Question: How is the property described in the document?
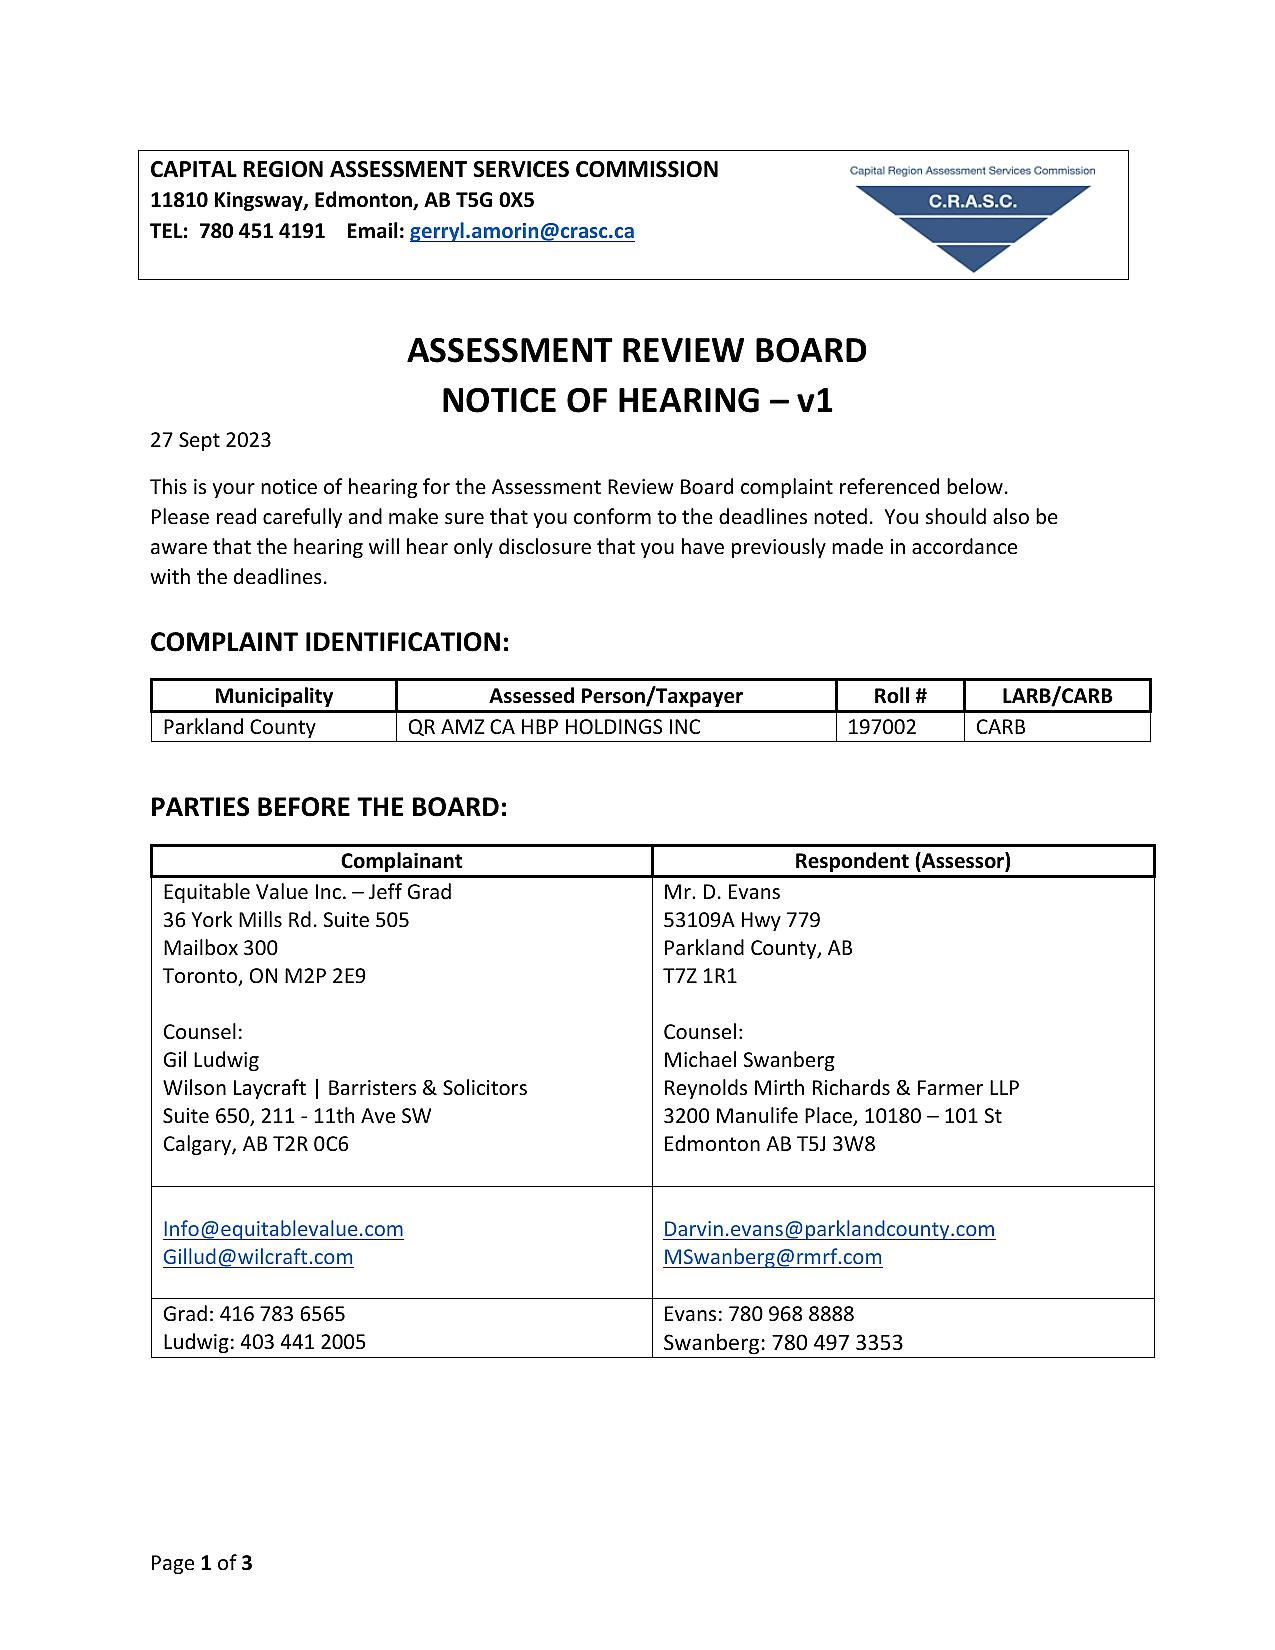
Answer: "QR AMZ CA HBP HOLDINGS INC"